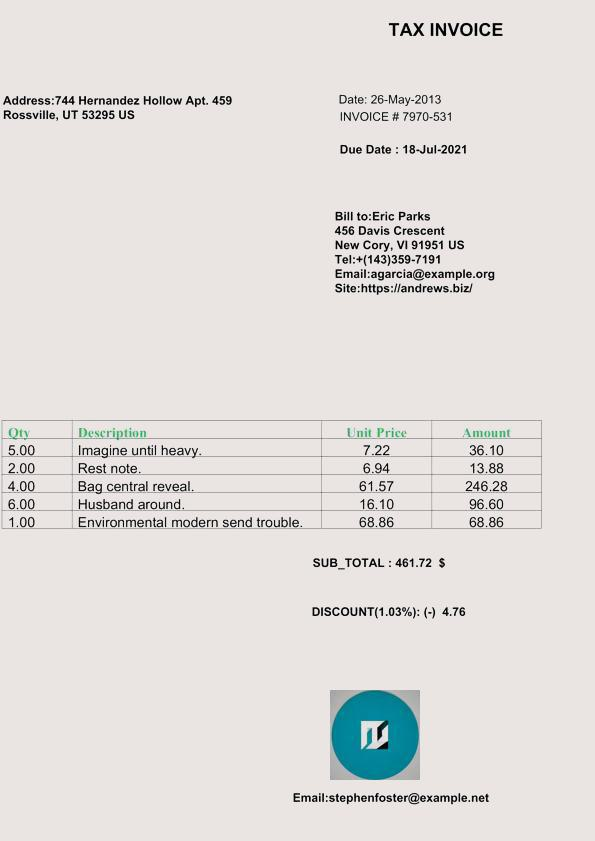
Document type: Invoice